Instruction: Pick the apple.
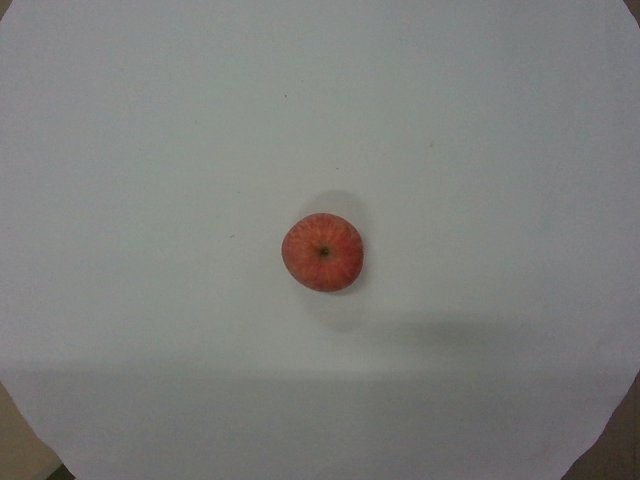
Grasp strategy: vertical